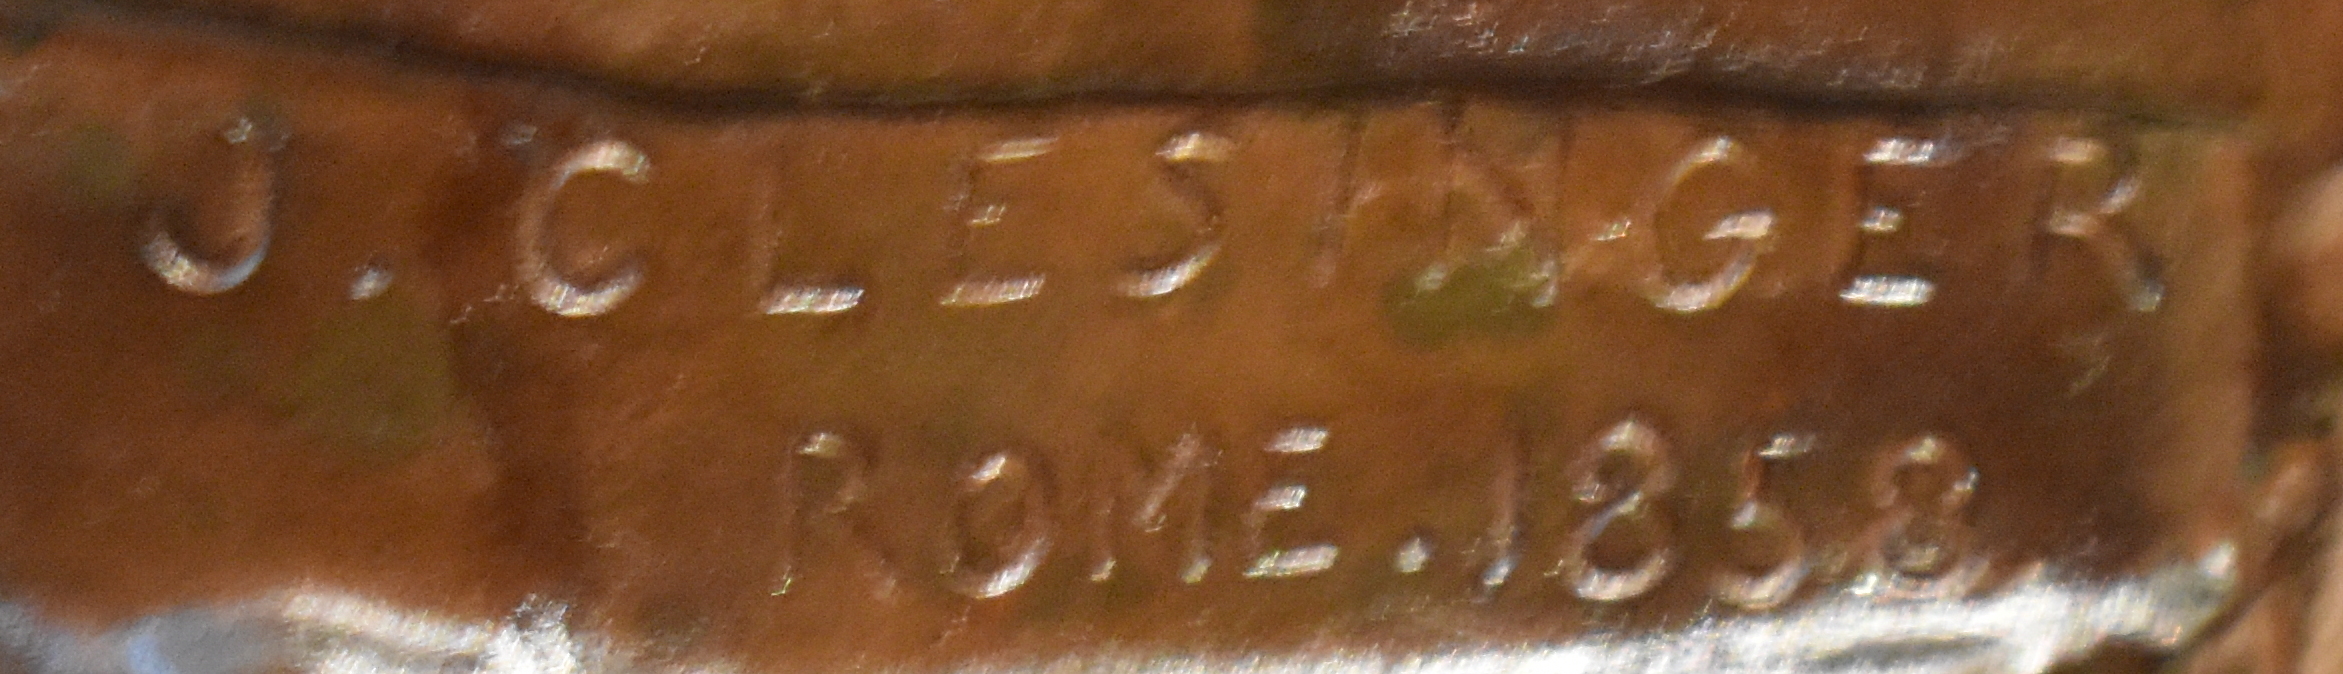
Signature of: auguste clésinger